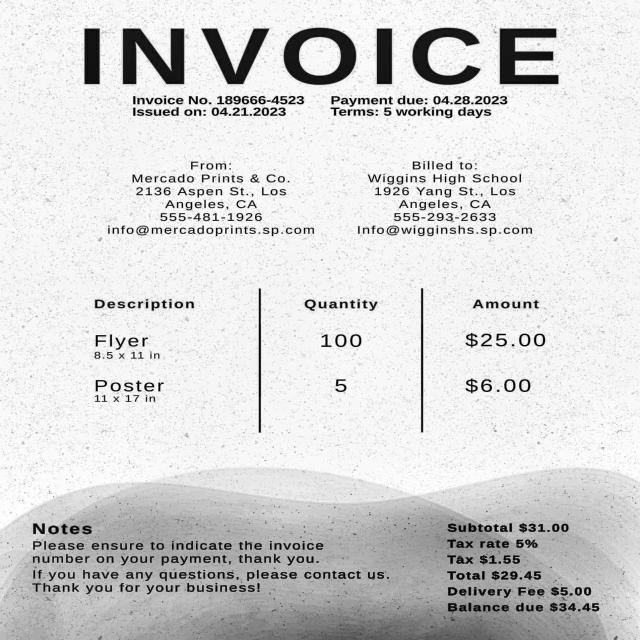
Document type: Invoice